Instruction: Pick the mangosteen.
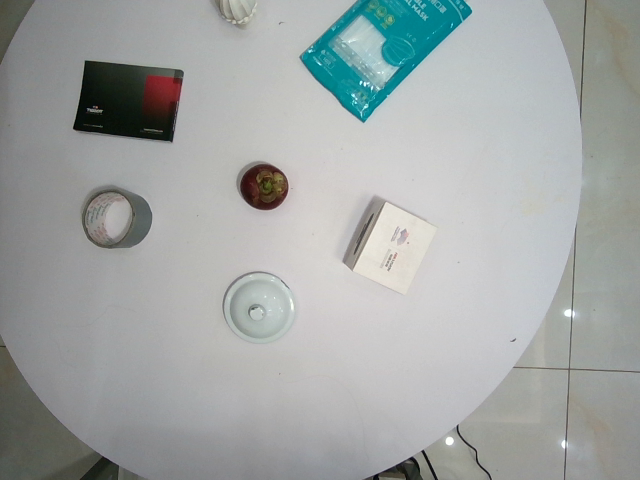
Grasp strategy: vertical